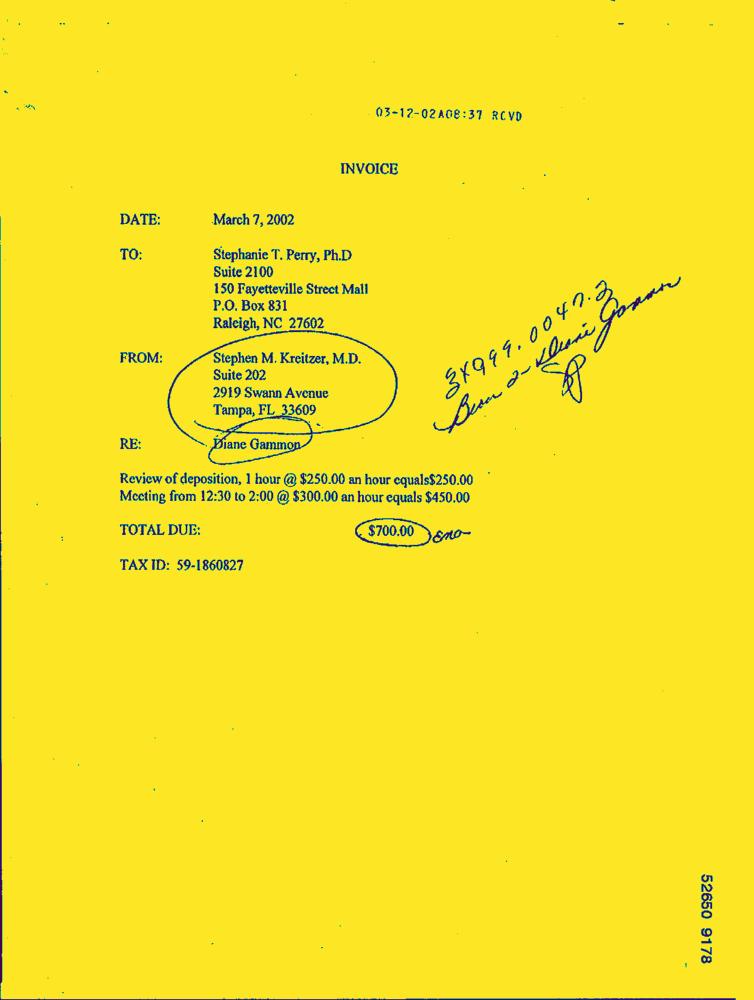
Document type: Invoice-Doc